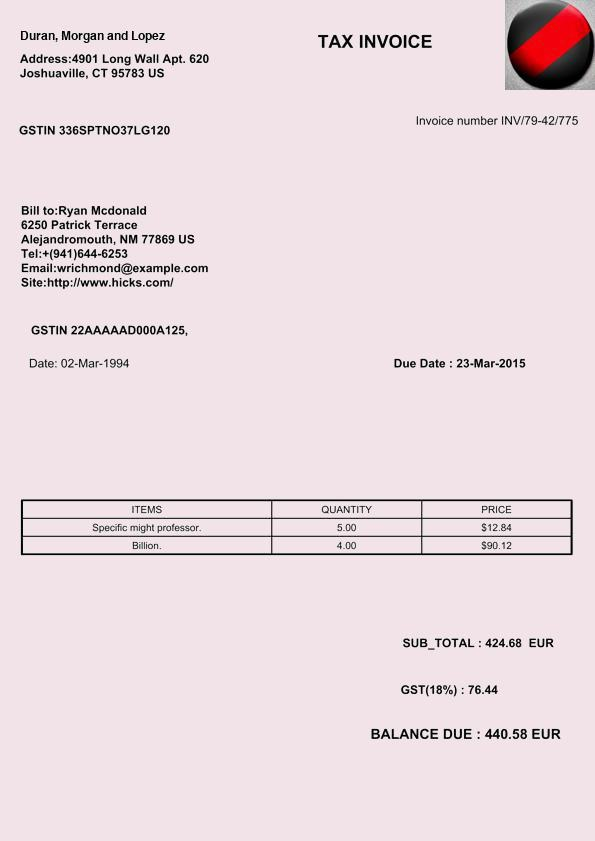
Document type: Invoice